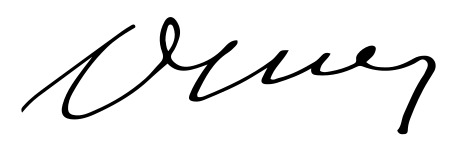
Signature of: louis léopold ollier